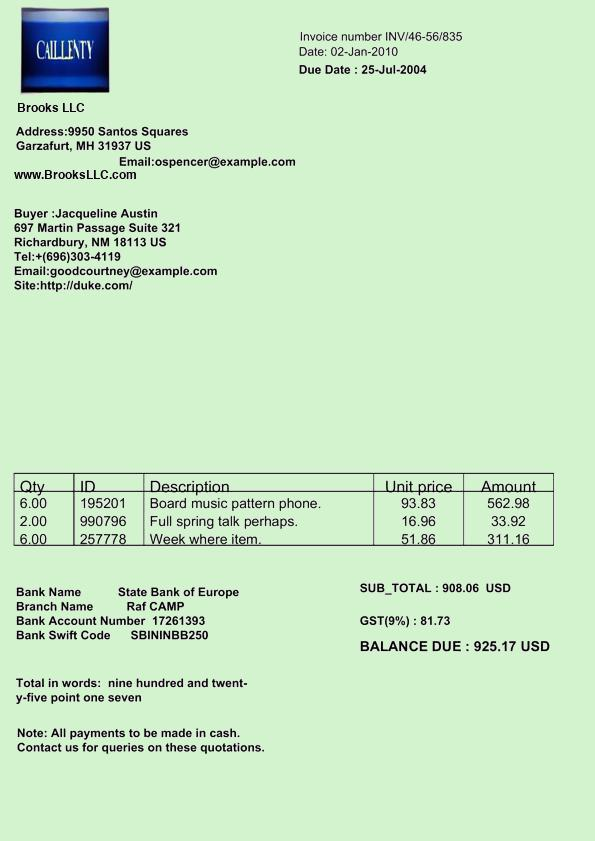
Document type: Invoice